Question: How is the property described in the document?
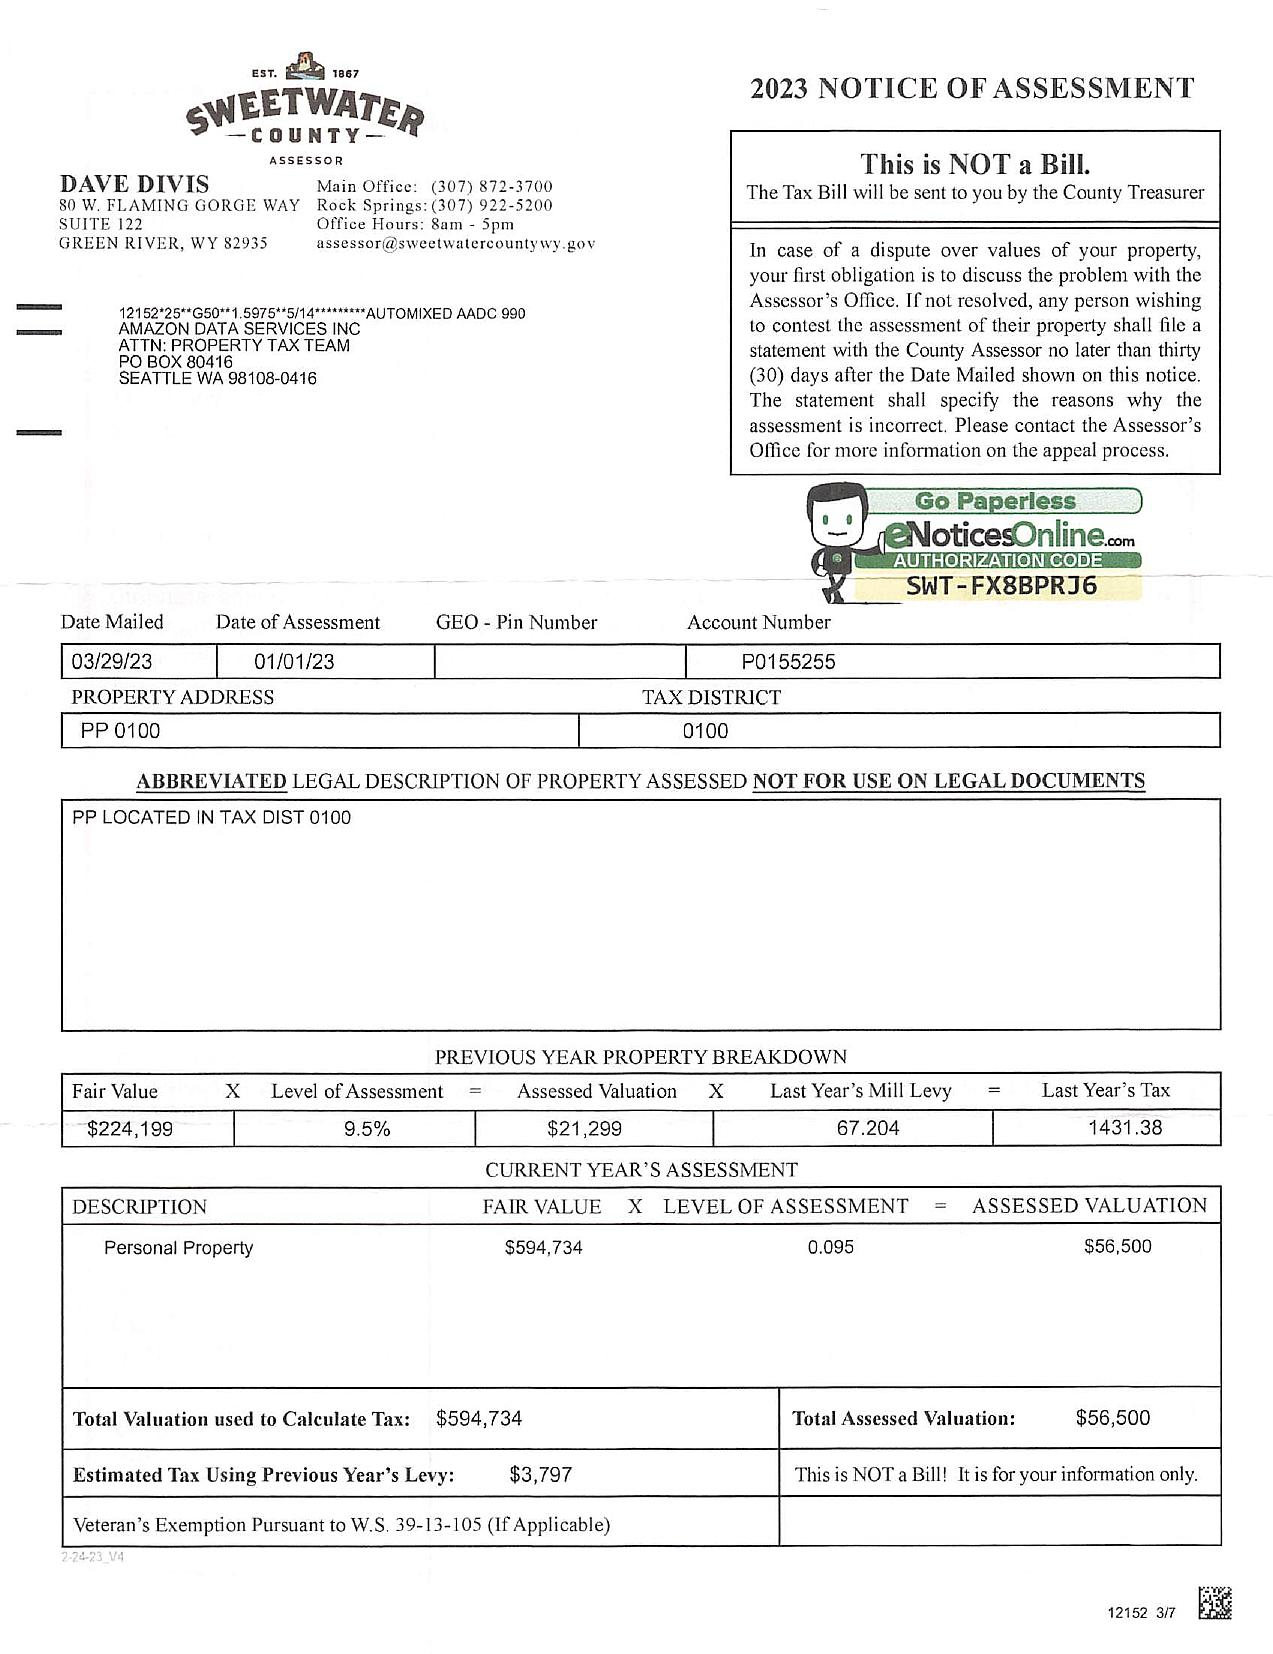
Answer: "PP LOCATED IN TAX DIST 0100"